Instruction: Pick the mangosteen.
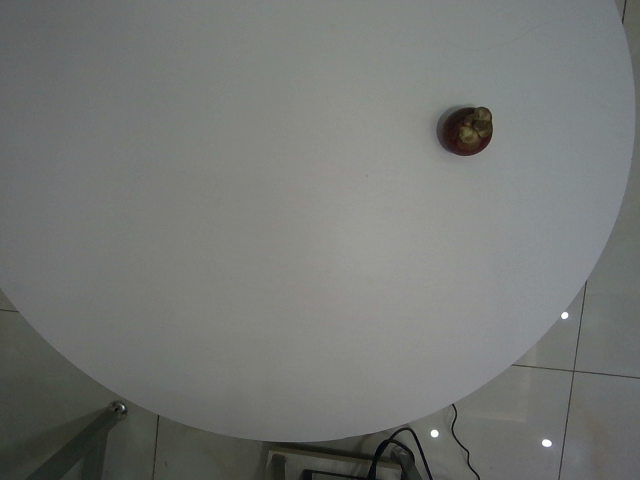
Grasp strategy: vertical